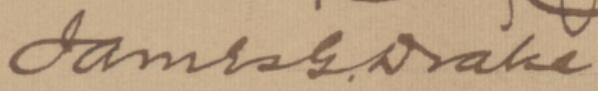
Signature of: james drake